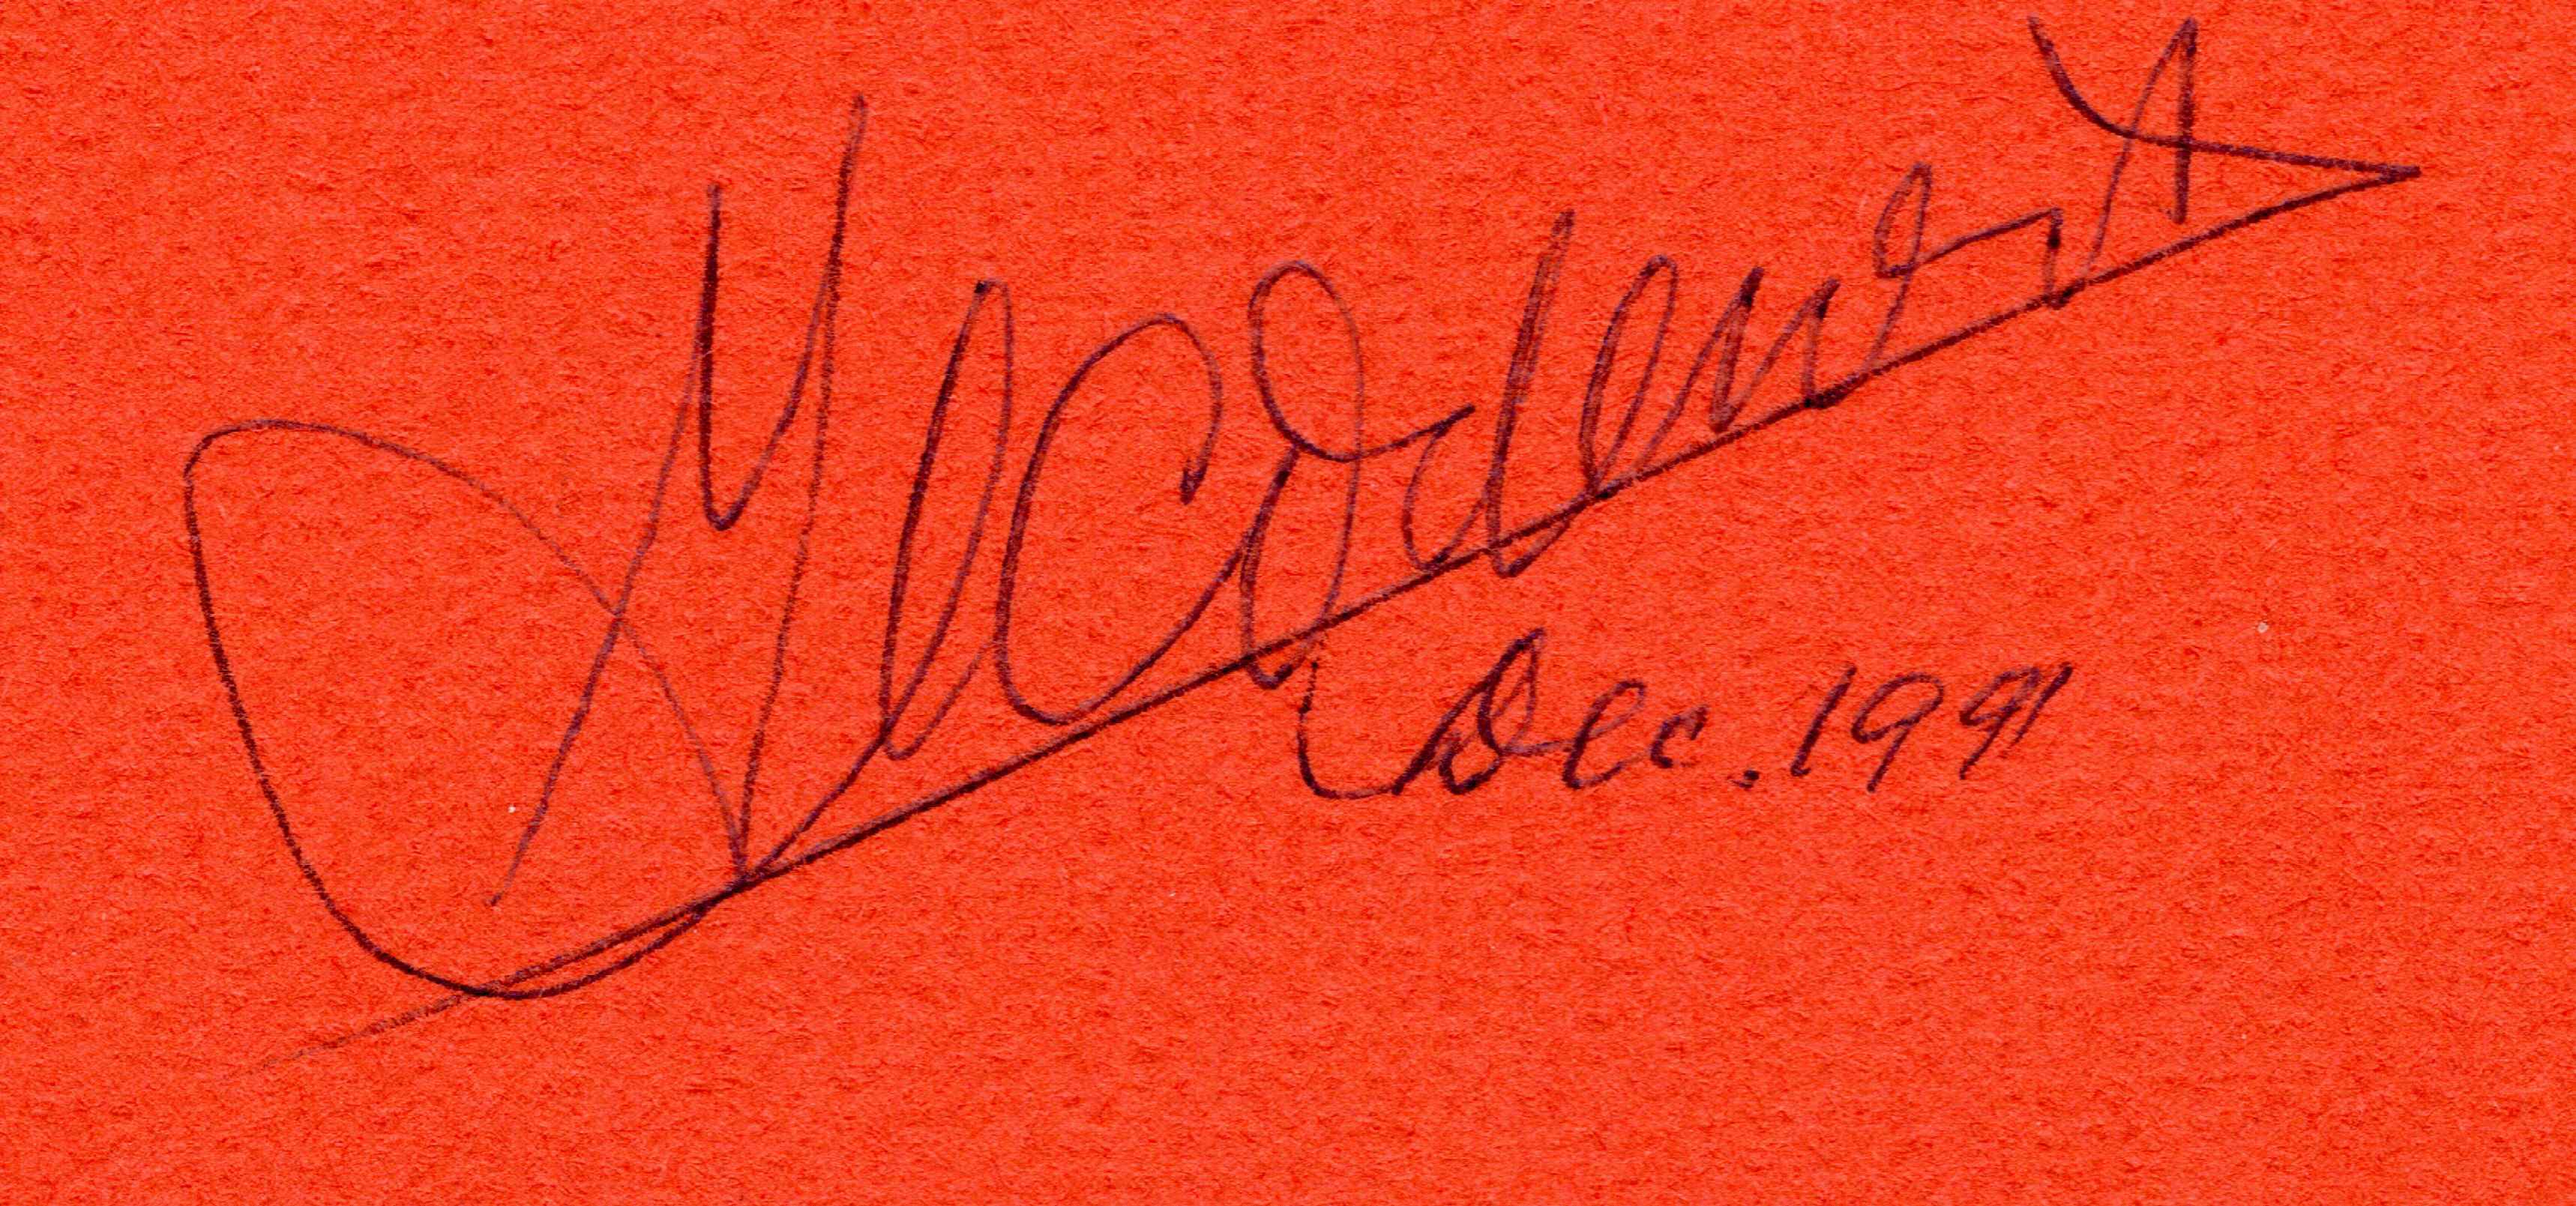
Signature of: hendrik de wit